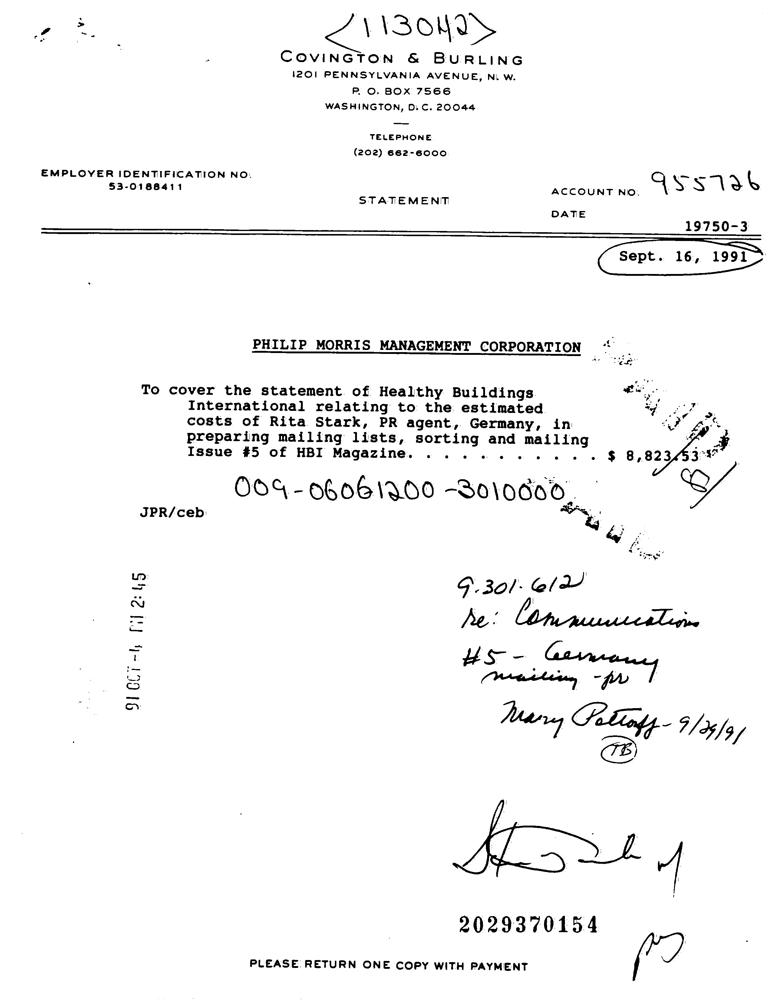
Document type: Invoice